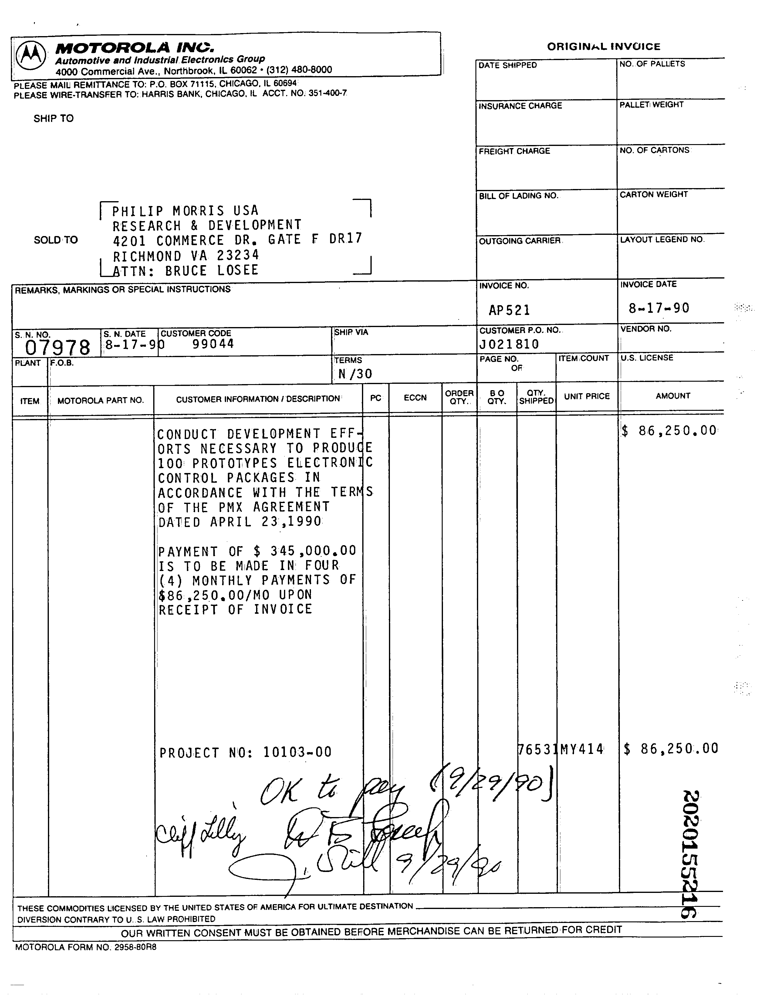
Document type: Invoice